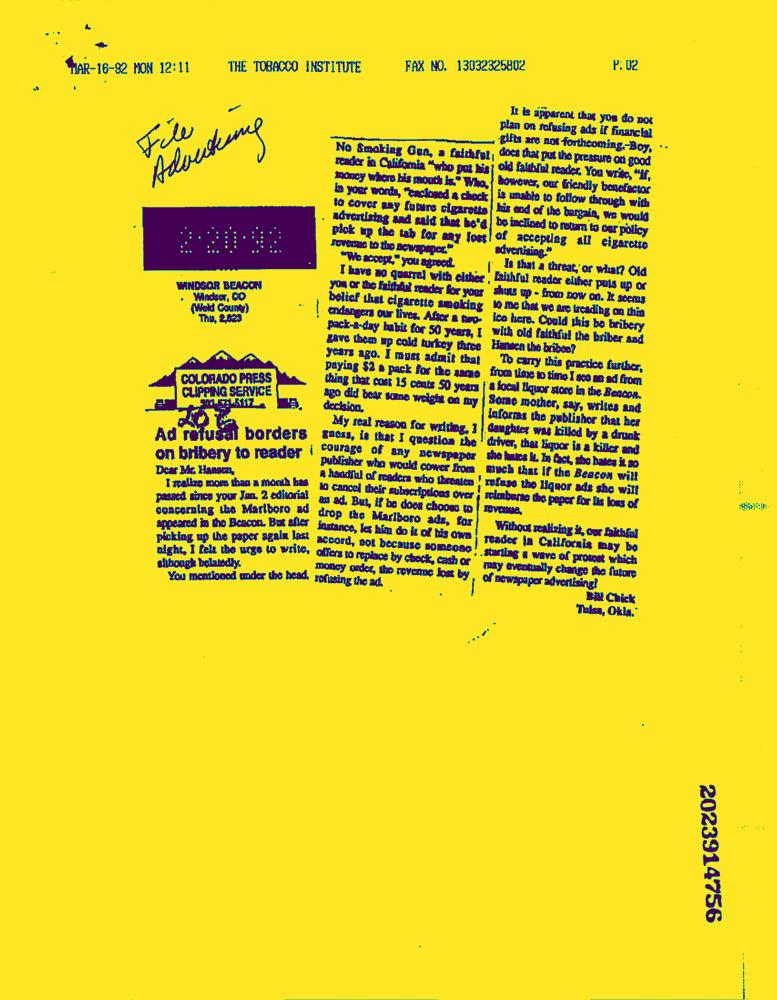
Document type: News-Article